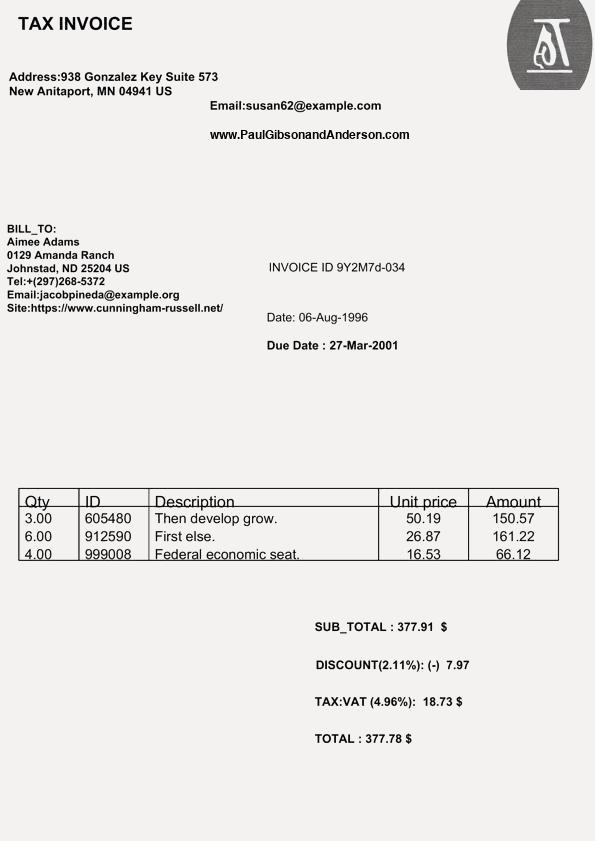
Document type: Invoice